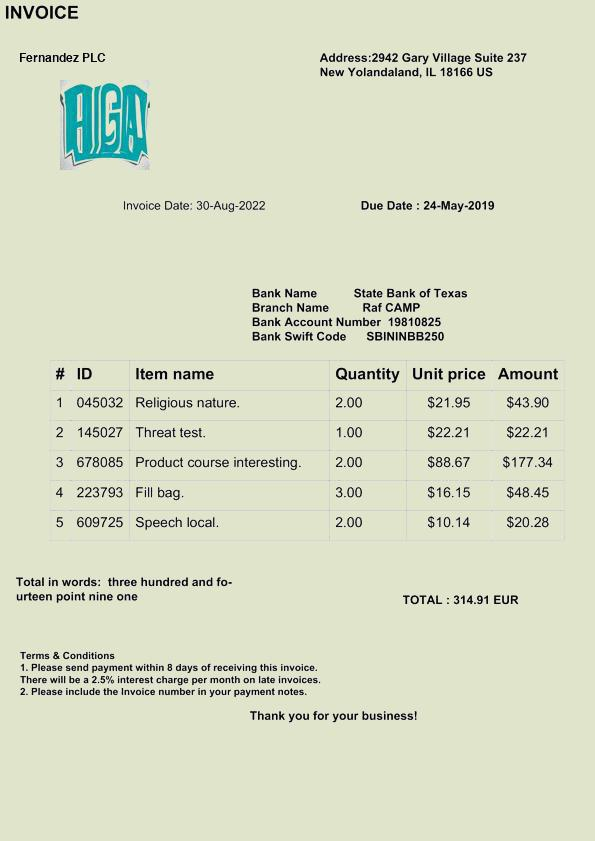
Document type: Invoice